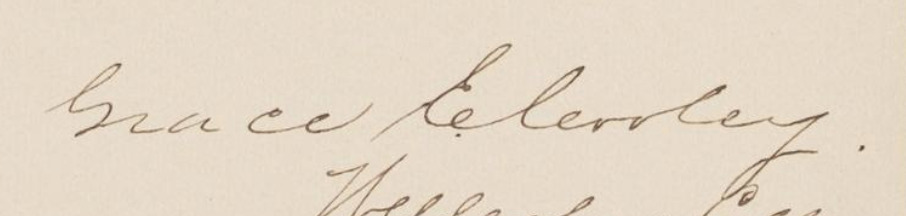
Signature of: grace emily cooley